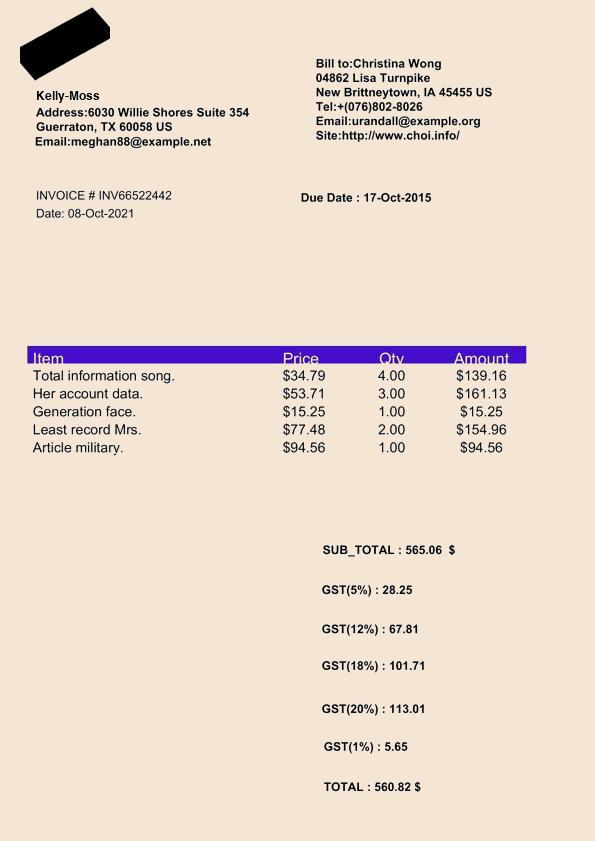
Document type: Invoice